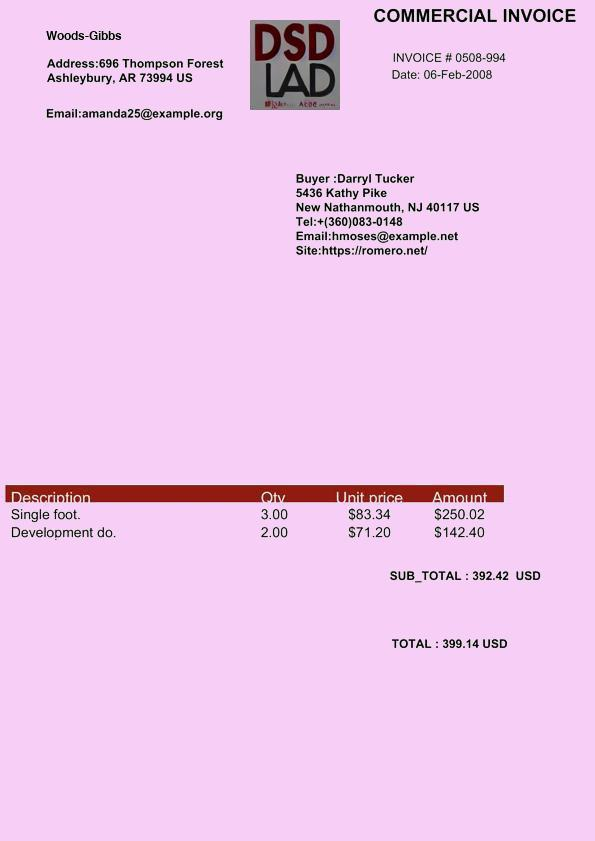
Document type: Invoice